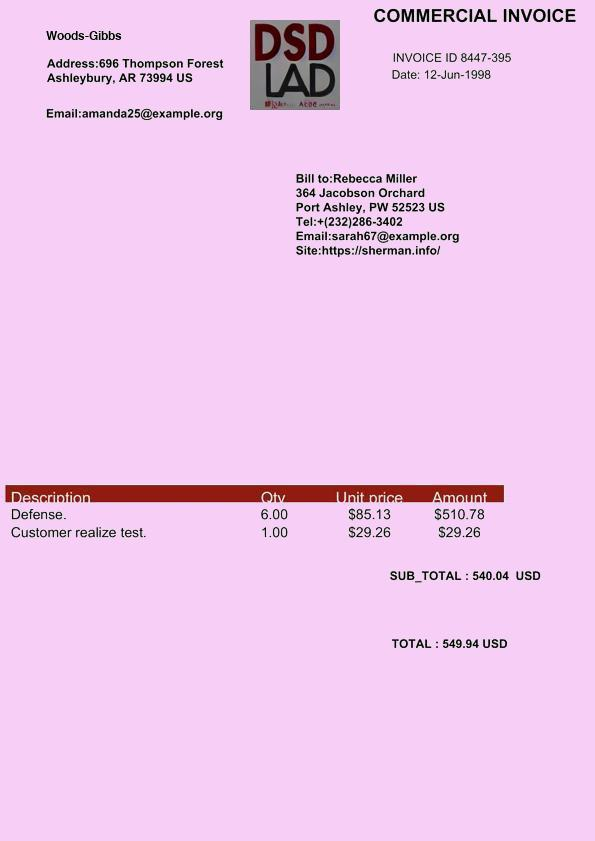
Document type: Invoice